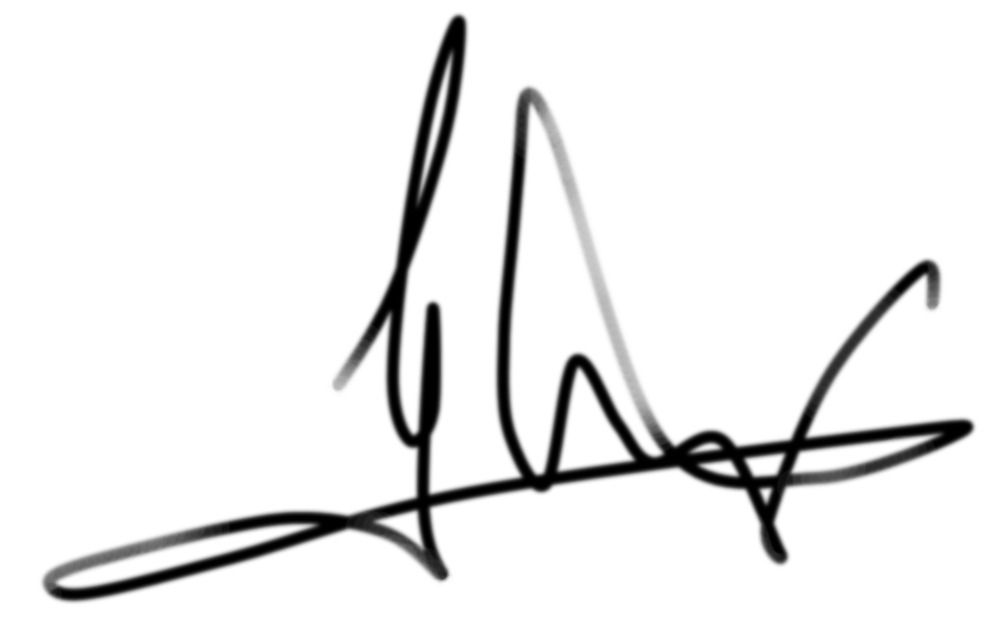
Signature of: karapet rubinyan